Question: Talk about the condition:
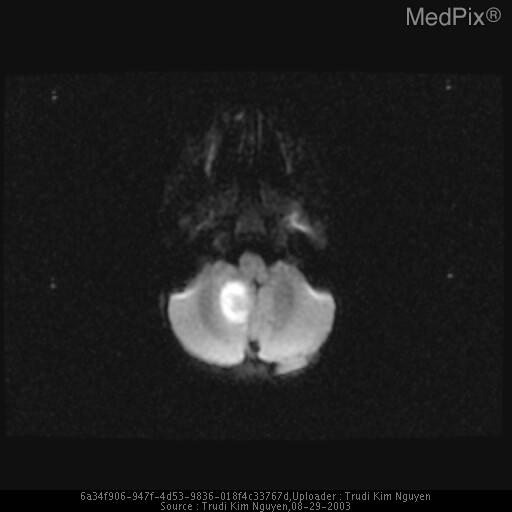
Answer: The disease is discussed as: Intracranial dermoids are slow growing, congenital, cystic masses that contain not only squamous epithelium, as found in an epidermoid, but also sweat glands, hair, and sebaceous glands. Dermoid cysts(and epidermoid cysts) are not true neoplasms but are inclusions of ectoderm within the neural tube during its closure from the third to fifth week of embryonic development.

Intracranial dermoids are rare. The posterior fossa is the most common location for intracranial dermoids, which can be found anywhere in the CNS. The lesions are most often midline and can have an intra- or extra-axial location.  When in the posterior fossa dermoids often have a sinus tract to the skin(dermal sinus) along with a defect of the overlying skull. The dermal sinus can allow the dermoid to become infected by providing direct access to overlying bacteria on the skin.

Presenting symptoms can include headache, seizures, and cranial nerve deficits. The most common presentation is meningitis. There can be a painless lump under the scalp. Dermoid cysts are usually discovered during the first three decades of life with posterior fossa lesions often presenting in infancy and early childhood. Infection or rupture of a dermoid will lead to acute presentation of symptoms.

The CT appearance of a dermoid cyst is a unilocular, low attenuation, usually hetergeneous, well circumscribed mass. Hounsfeld Units below 0 help comfirm the presence of lipid. A heterogeneous nodule within the mass may represent matted hair. On MR a dermoid will be a hetergeneous mass with multiple regions of high T1 signal due to the liquified fat. If the dermoid has ruptured the high T1 signal will be scattered within the subarachnoid space.

Treatment consists of surgical excision.